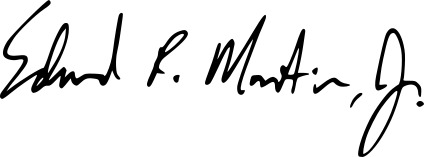
Signature of: ed martin